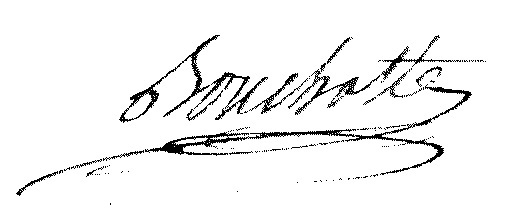
Signature of: pierre paul alexandre bouchotte